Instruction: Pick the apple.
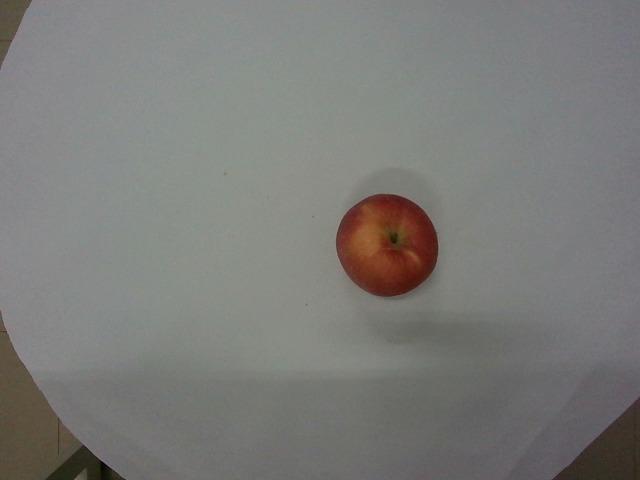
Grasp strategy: vertical